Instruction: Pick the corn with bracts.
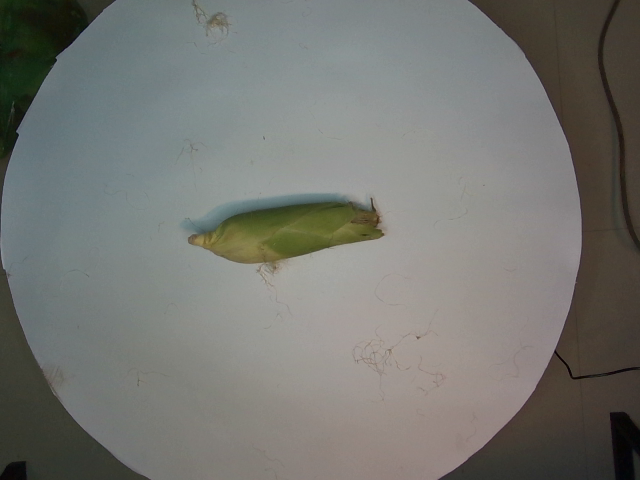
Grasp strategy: vertical